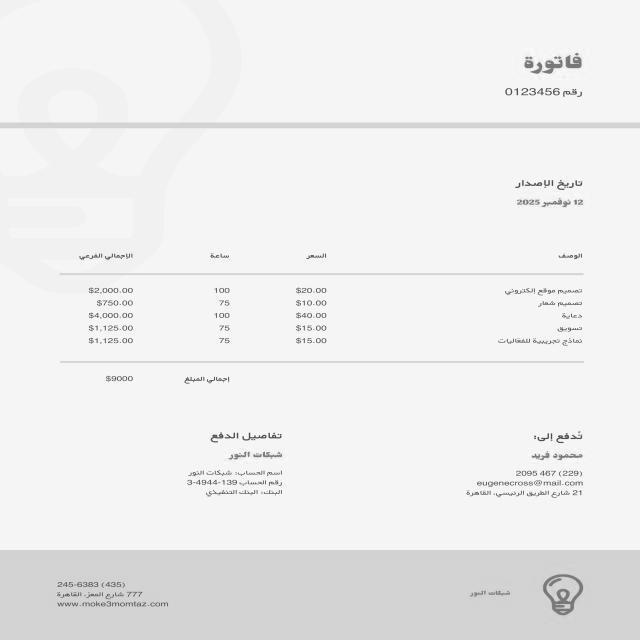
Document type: Invoice